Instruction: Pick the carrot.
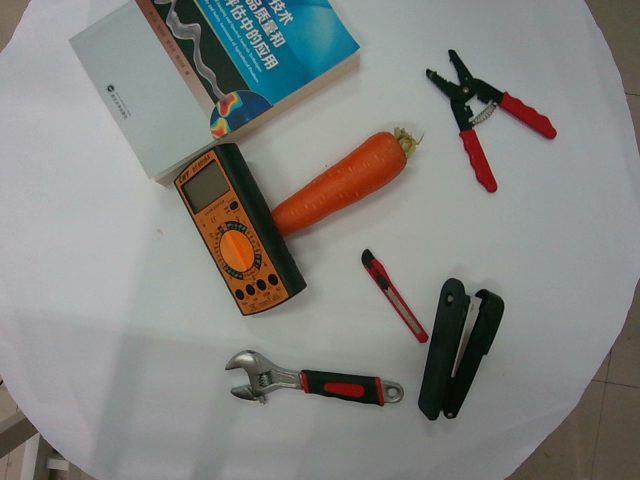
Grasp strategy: vertical